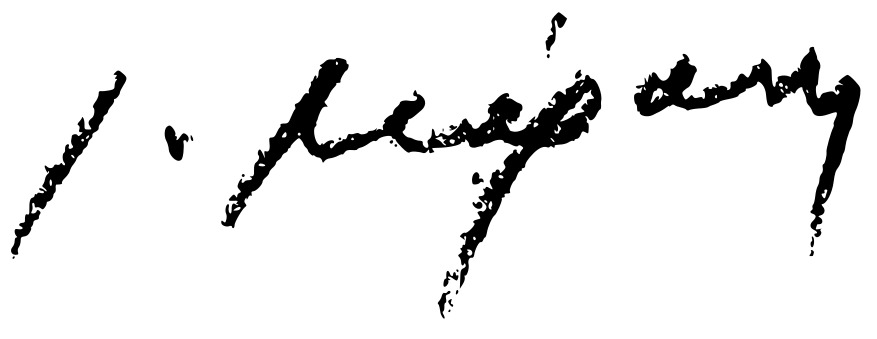
Signature of: yannis moralis